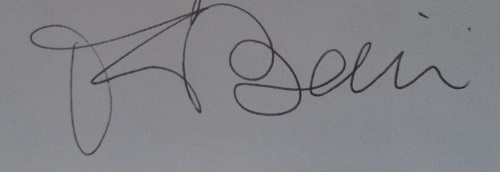
Signature of: francesco baccini